Question: What type of tax is indicated in the document, personal property or real estate?
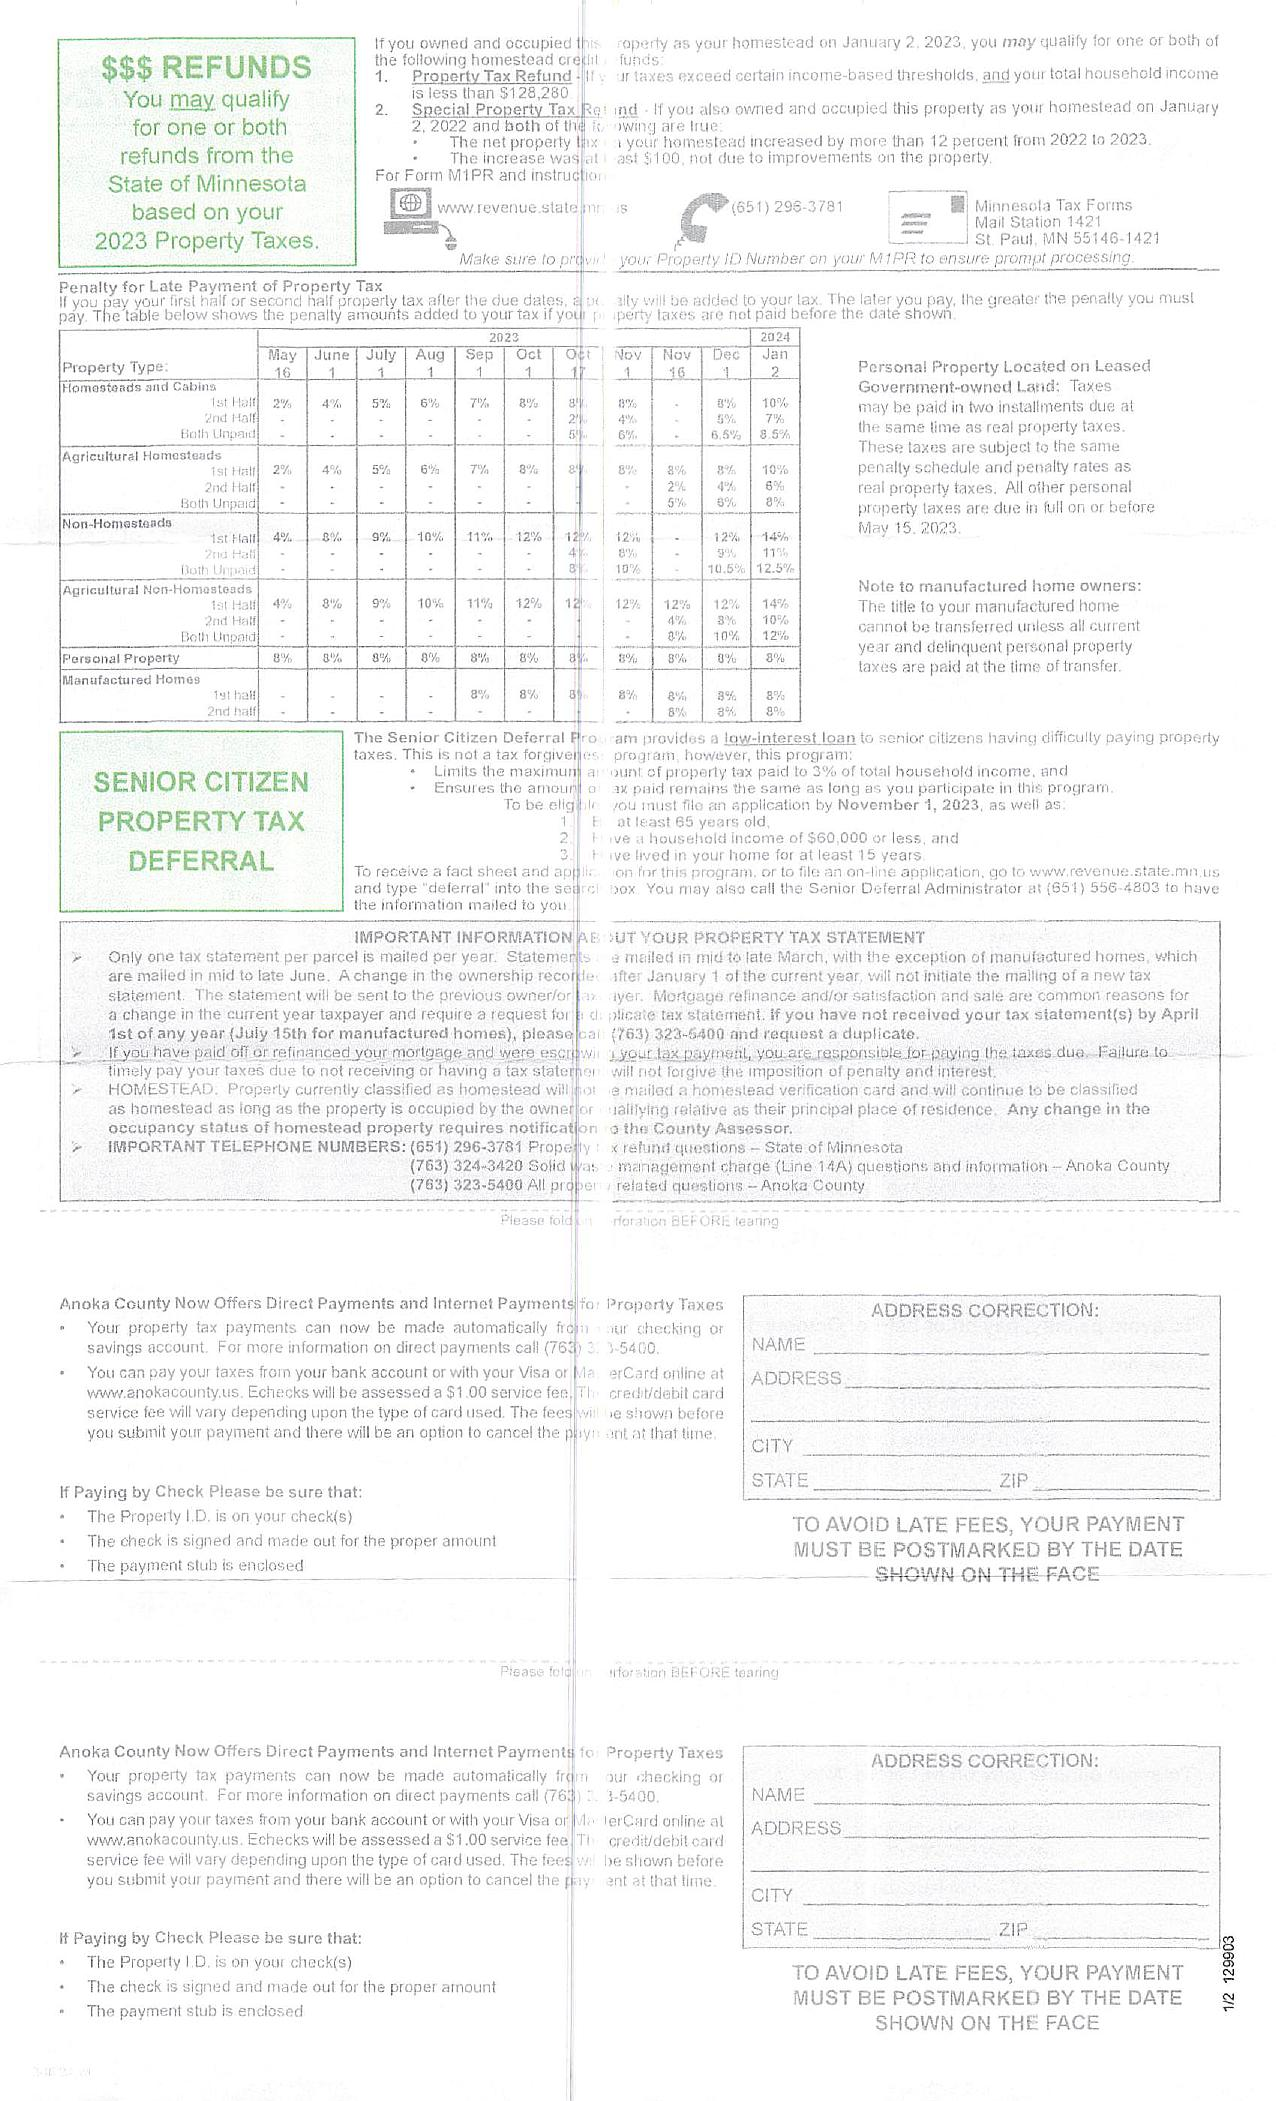
Answer: "Personal Property, Real Estate Tax"